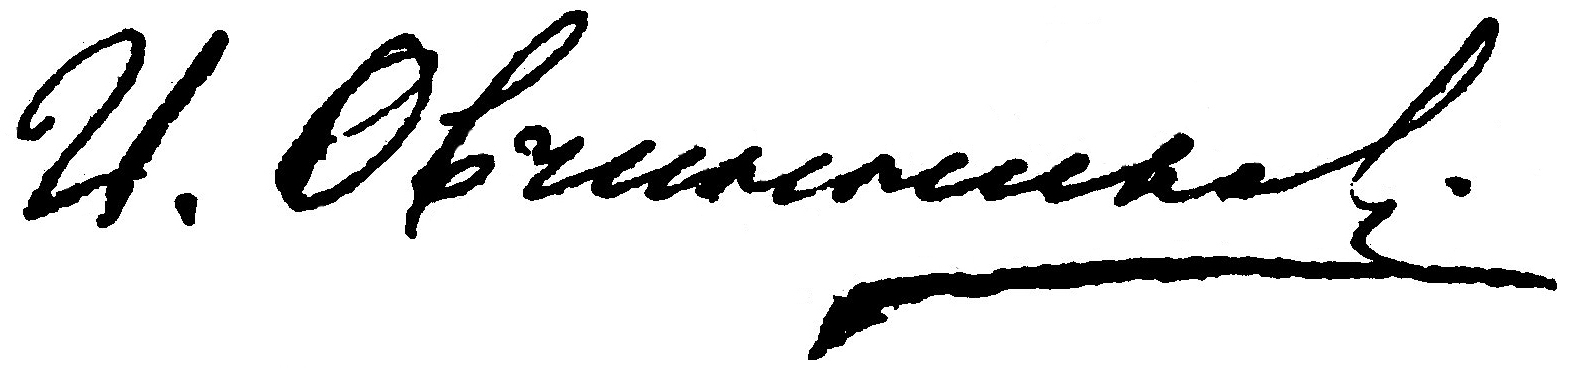
Signature of: ivan ovchinnikov